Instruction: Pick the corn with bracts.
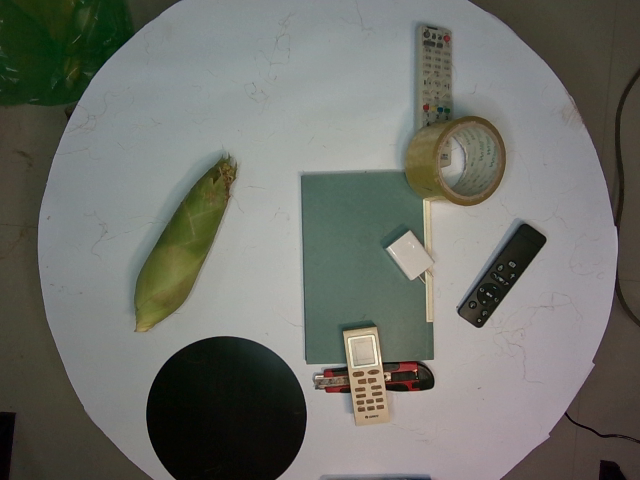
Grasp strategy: vertical